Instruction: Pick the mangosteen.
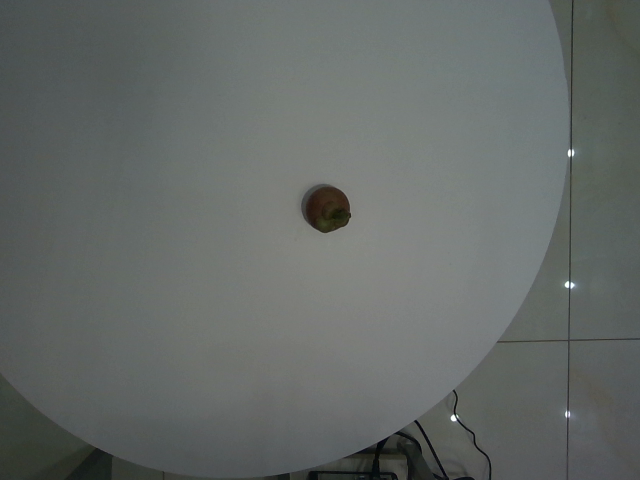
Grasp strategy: vertical